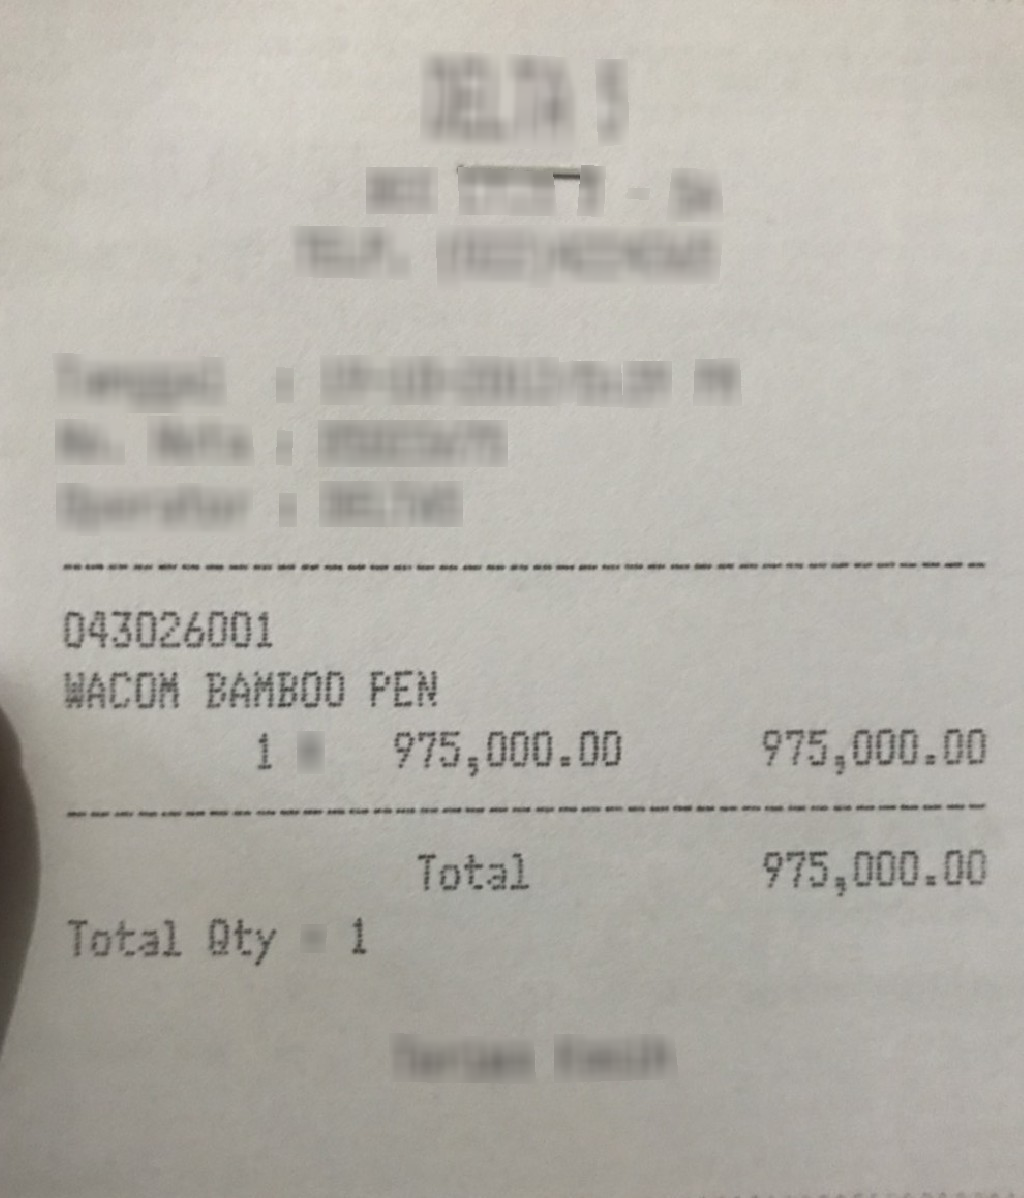
Receipt information:
total: 975,000.00
line_items: item_name: WACOM BAMBOO PEN
item_value: 975,000.00
item_quantity: 1